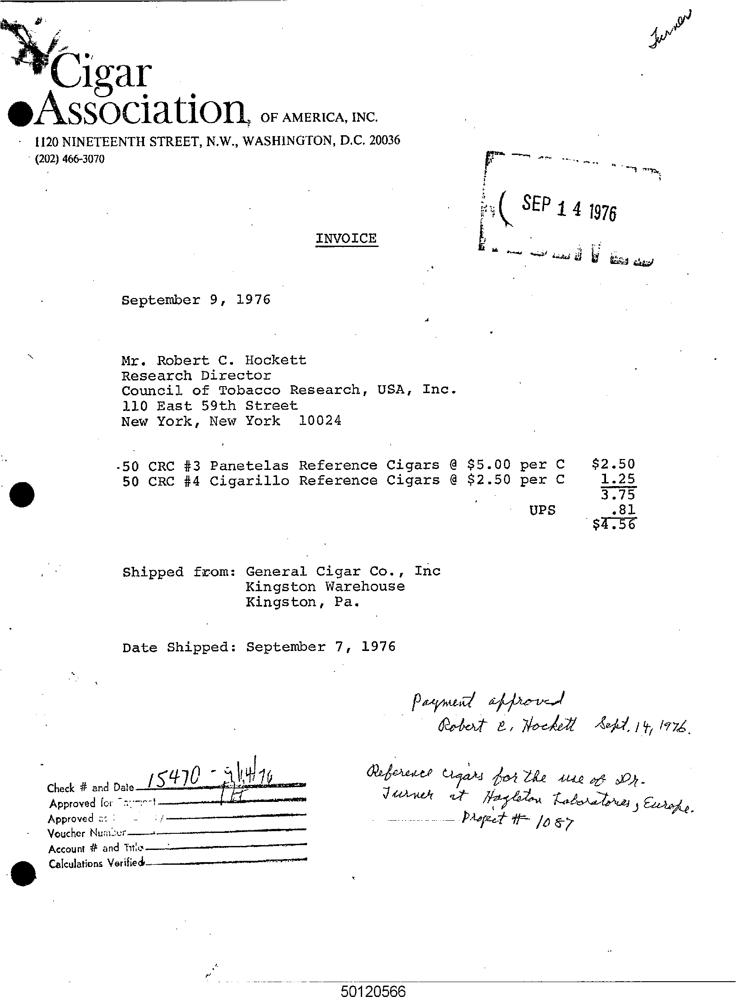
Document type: Invoice